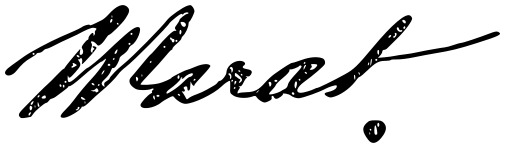
Signature of: jean paul marat